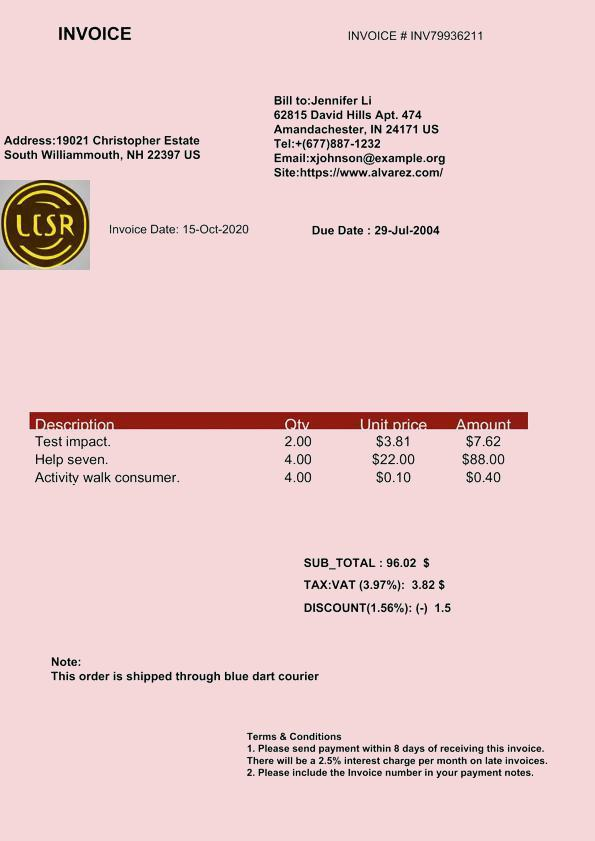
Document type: Invoice